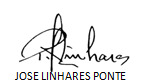
Signature of: josé linhares ponte